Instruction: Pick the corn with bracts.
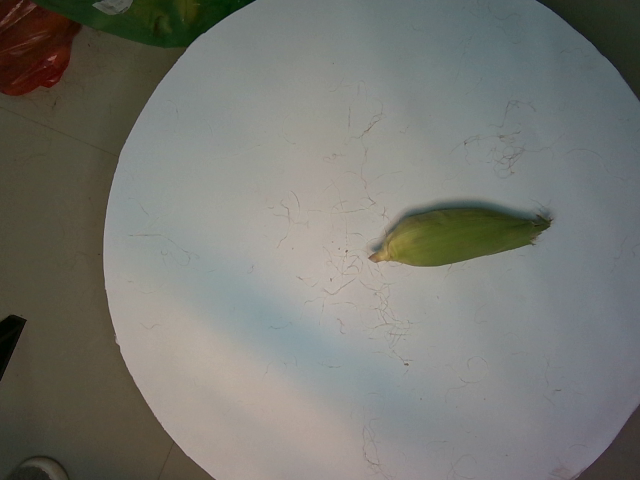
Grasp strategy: vertical